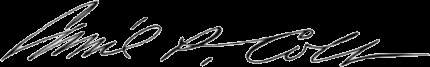
Signature of: samuel p colt